Question: What might the diagnosis be?
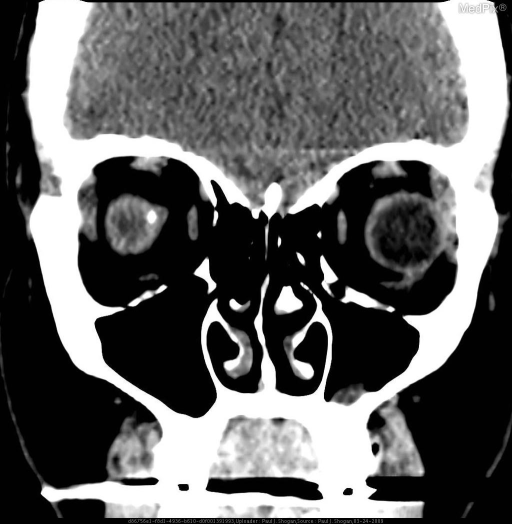
Answer: The possible diagnosis includes •  Benign globe calcification
•  Retinoblastoma
•  Radiation therapy (e.g. for pituitary, other skull base tumor)
•  Retinal astrocytic hamartoma (Tuberous Sclerosis)
•  Toxocara canii or other parasitic infection.